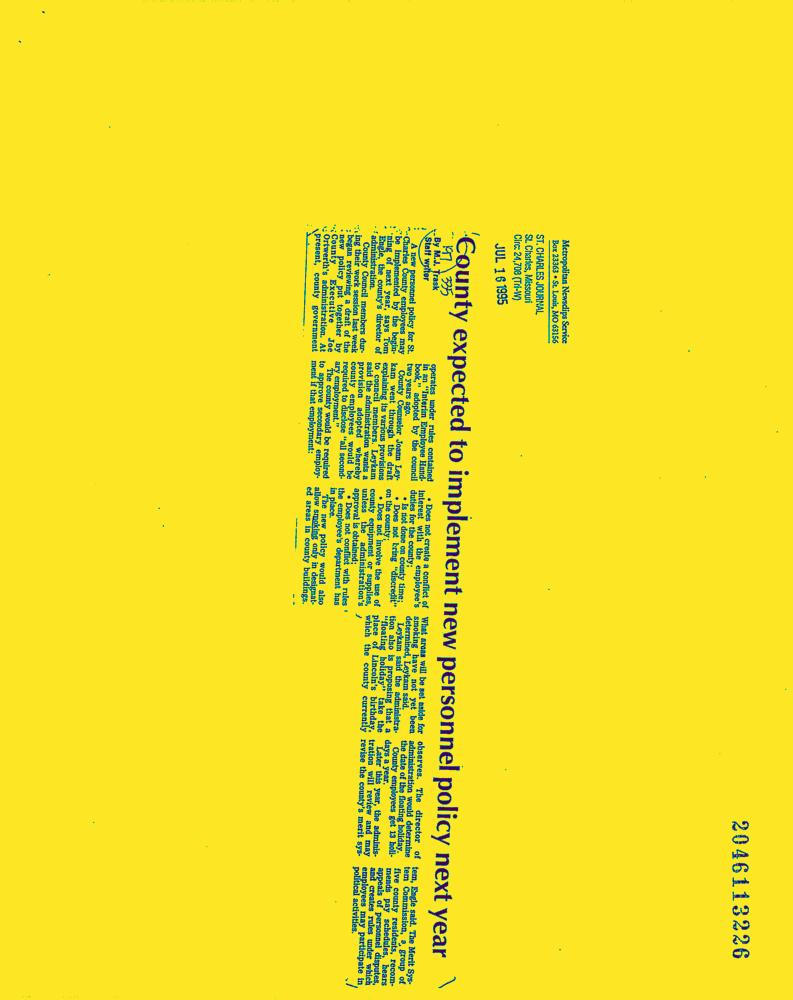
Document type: News-Article